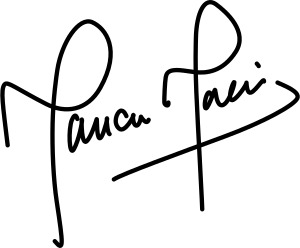
Signature of: mauricio macri